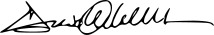
Signature of: dario nardella